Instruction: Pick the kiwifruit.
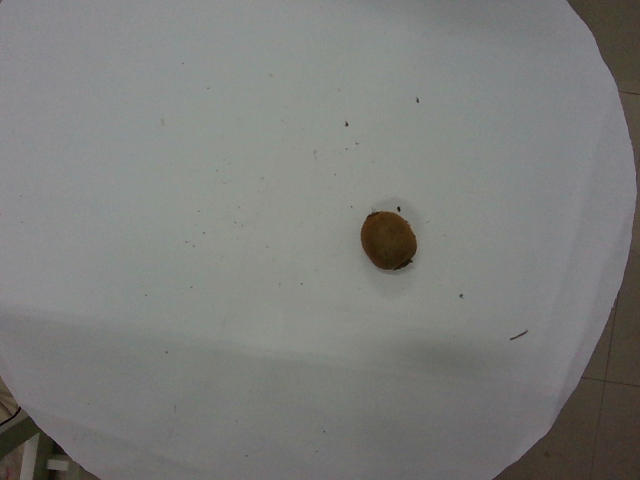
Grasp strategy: vertical